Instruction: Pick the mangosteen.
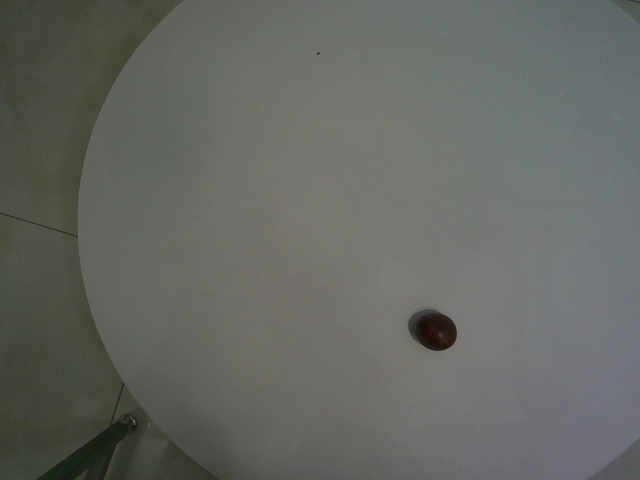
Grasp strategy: vertical